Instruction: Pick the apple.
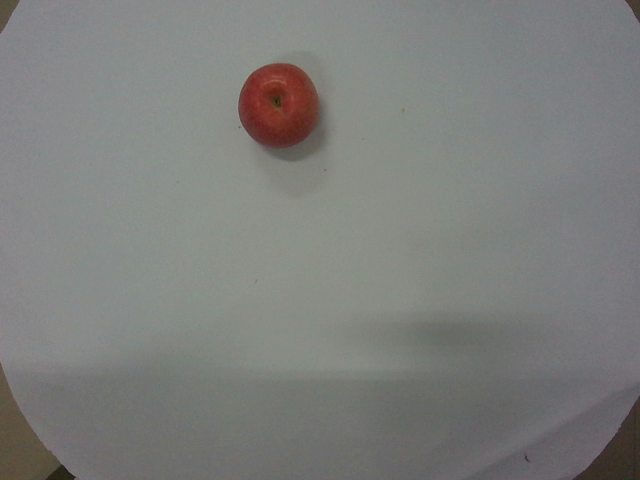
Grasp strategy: vertical